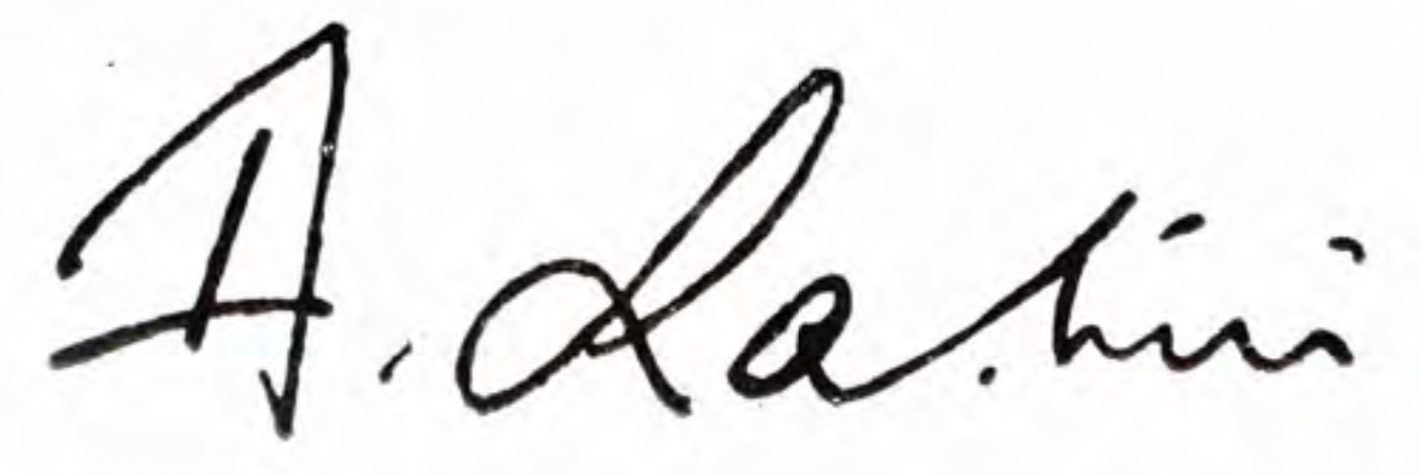
Signature of: adinath lahiri